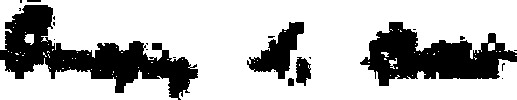
Signature of: godfrey lowell cabot